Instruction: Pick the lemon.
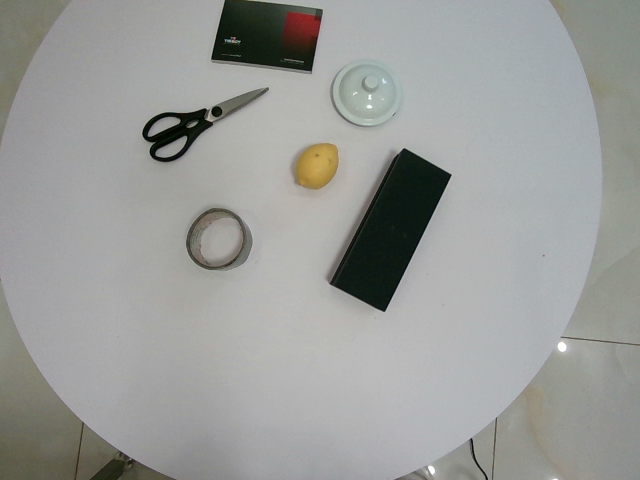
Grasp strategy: vertical